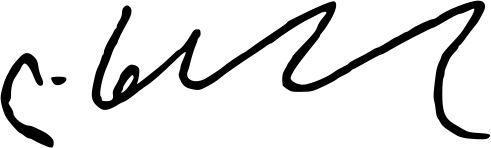
Signature of: levan khabeishvili